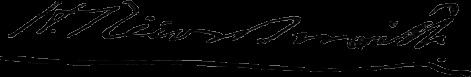
Signature of: h reeves smith